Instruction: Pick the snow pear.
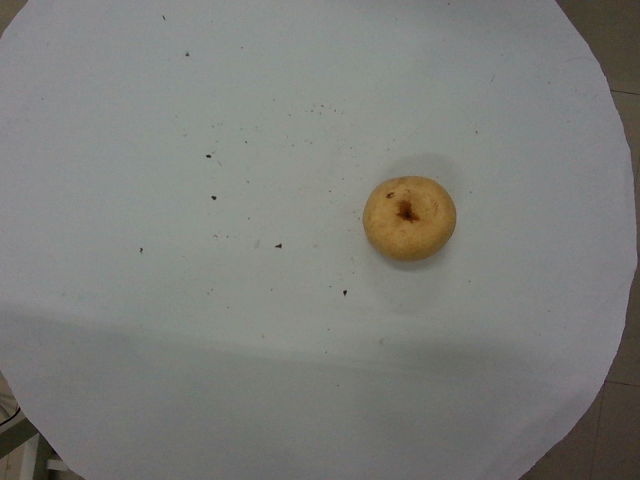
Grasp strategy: vertical